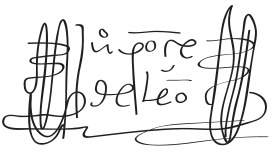
Signature of: juan ponce de león